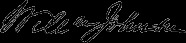
Signature of: william johnson